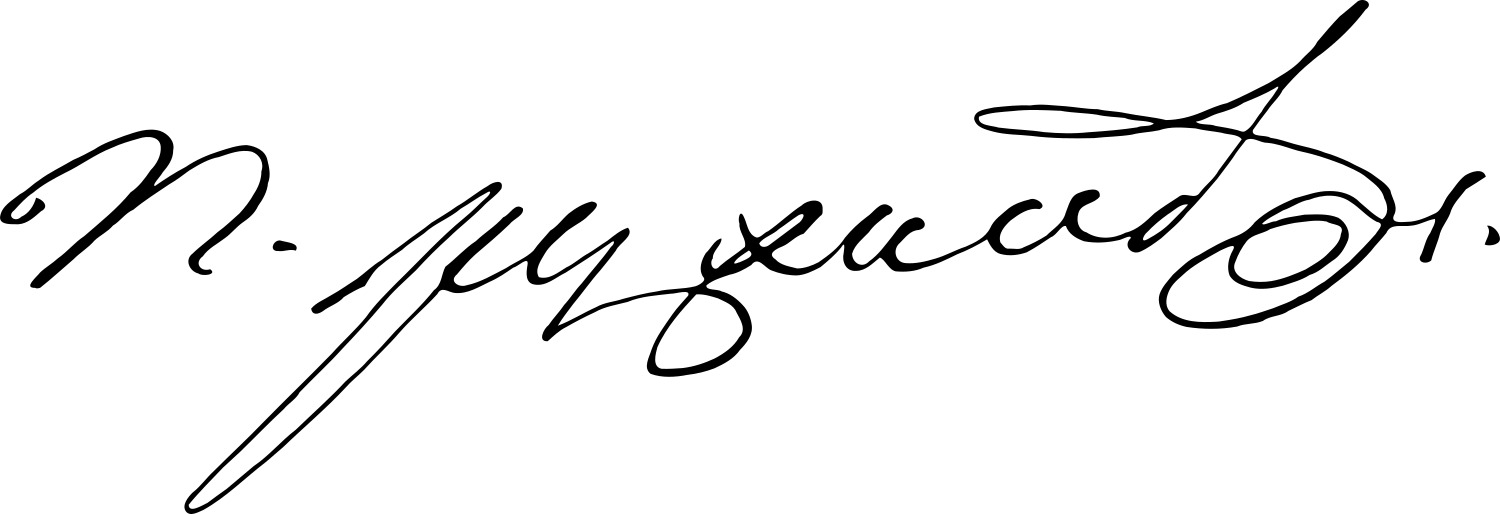
Signature of: q22133593